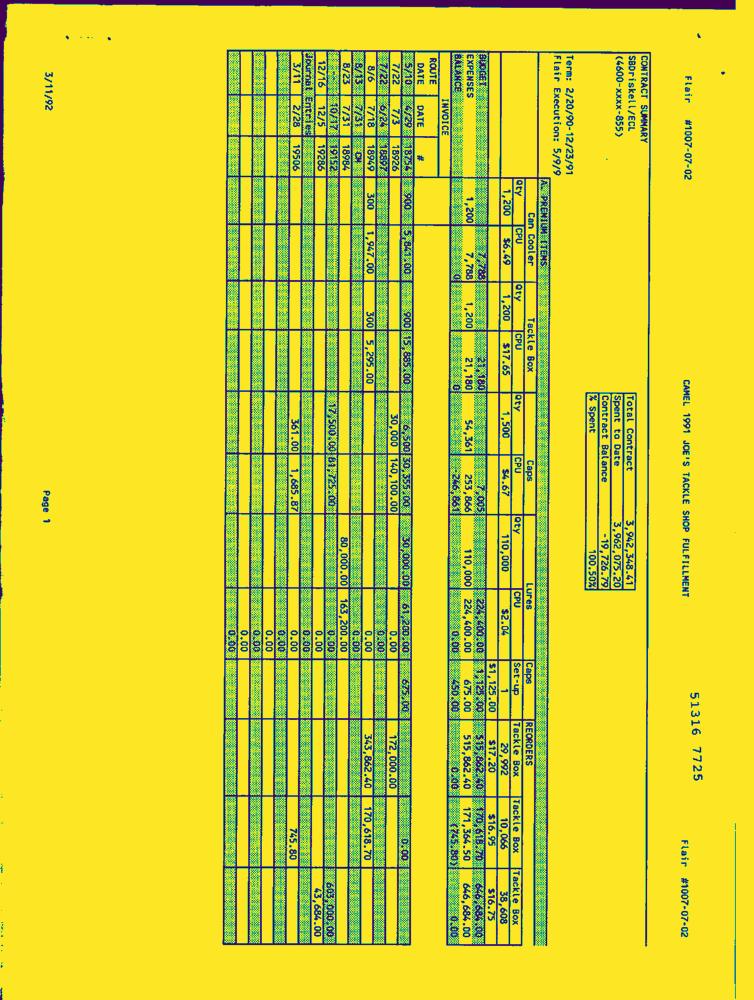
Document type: Invoice-Doc